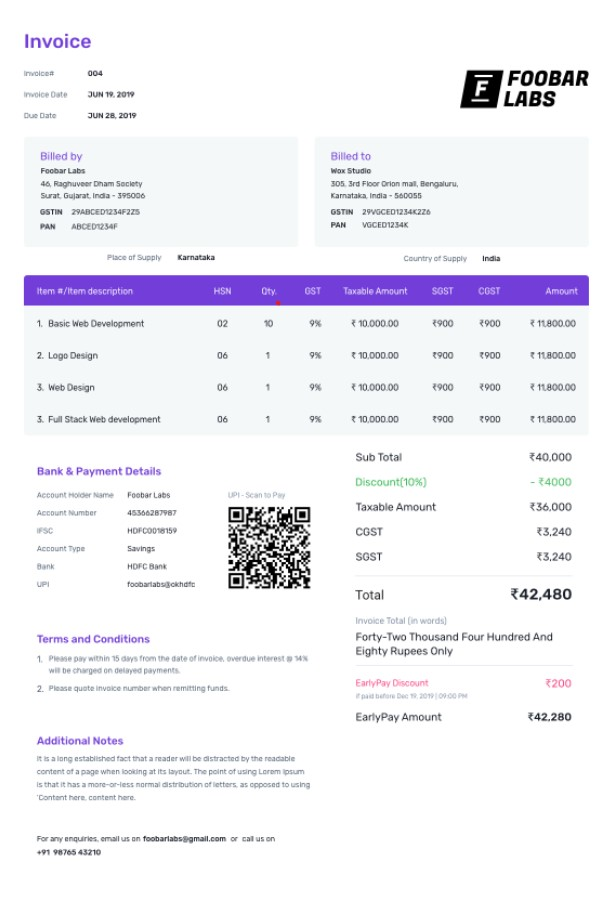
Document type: Invoice